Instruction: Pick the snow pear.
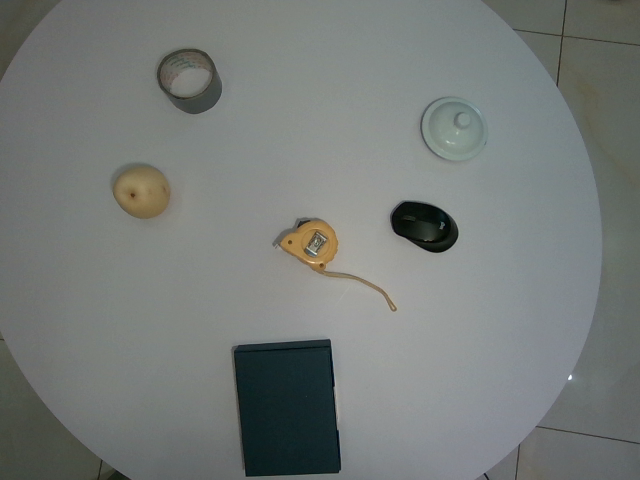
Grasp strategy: vertical